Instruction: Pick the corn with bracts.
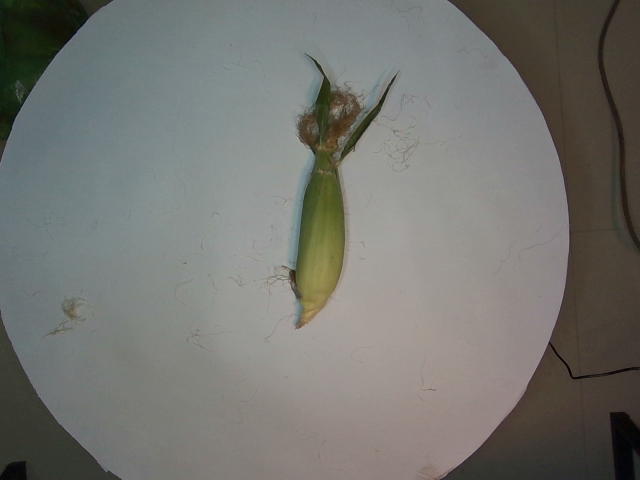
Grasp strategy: vertical